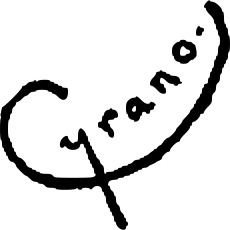
Signature of: ramón lópez montenegro